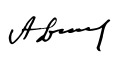
Signature of: angel dinev